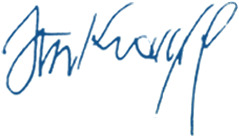
Signature of: jiří krampol